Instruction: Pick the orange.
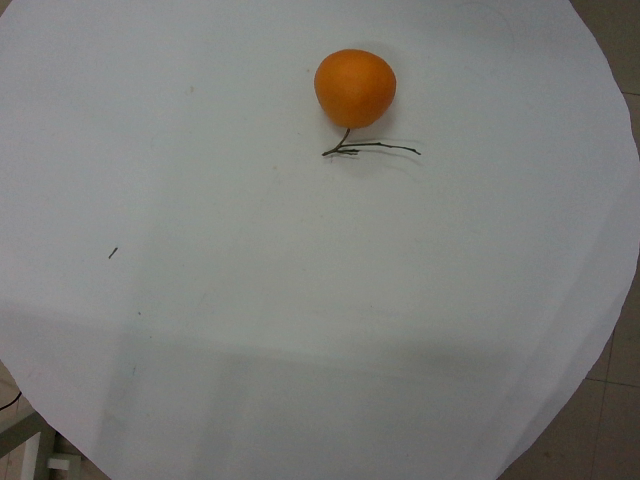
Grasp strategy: vertical